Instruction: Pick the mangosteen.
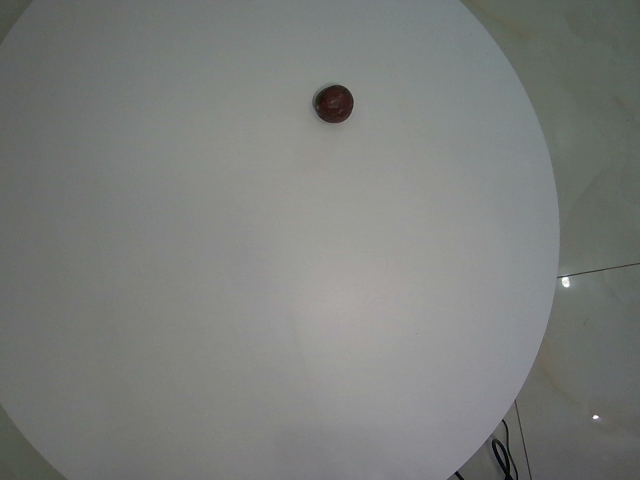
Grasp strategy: vertical